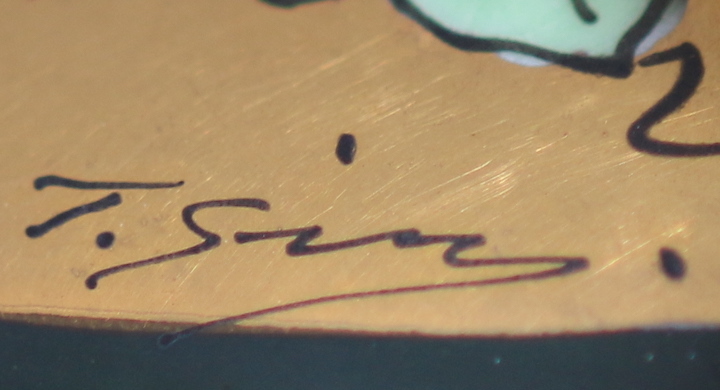
Signature of: joseph simek